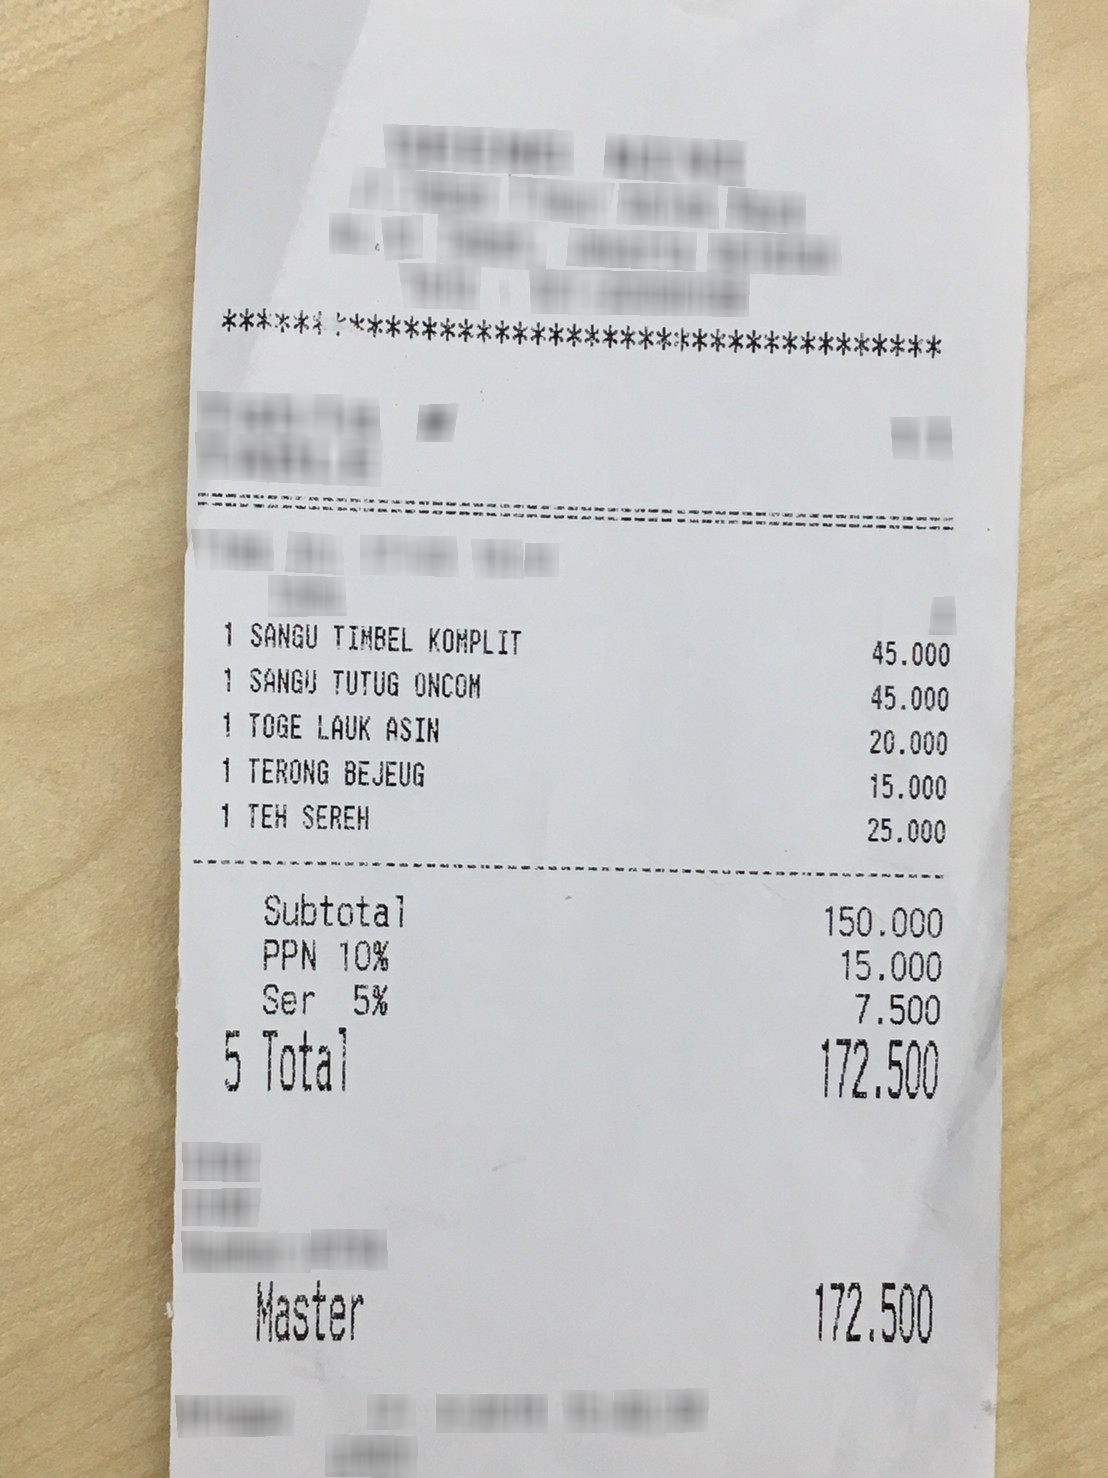
Number of items: 5
Subtotal: 150.000
Service charge: 7.500
Tax: 15.000
Total: 172.500
OCR text regions:
text: SANGU
text: TIMBEL
text: KOMPLIT
text: 1
text: 45.000
text: SANGU
text: TUTUG
text: ONCOM
text: 1
text: 45.000
text: TOGE
text: LAUK
text: ASIN
text: 1
text: 20.000
text: TERONG
text: BEJEUG
text: 1
text: 15.000
text: TEH
text: SEREH
text: 1
text: 25.000
text: Subtotal
text: 150.000
text: PPN
text: 10%
text: 15.000
text: Ser
text: 5%
text: 7.500
text: Total
text: 172.500
text: Master
text: 172.500
text: 5